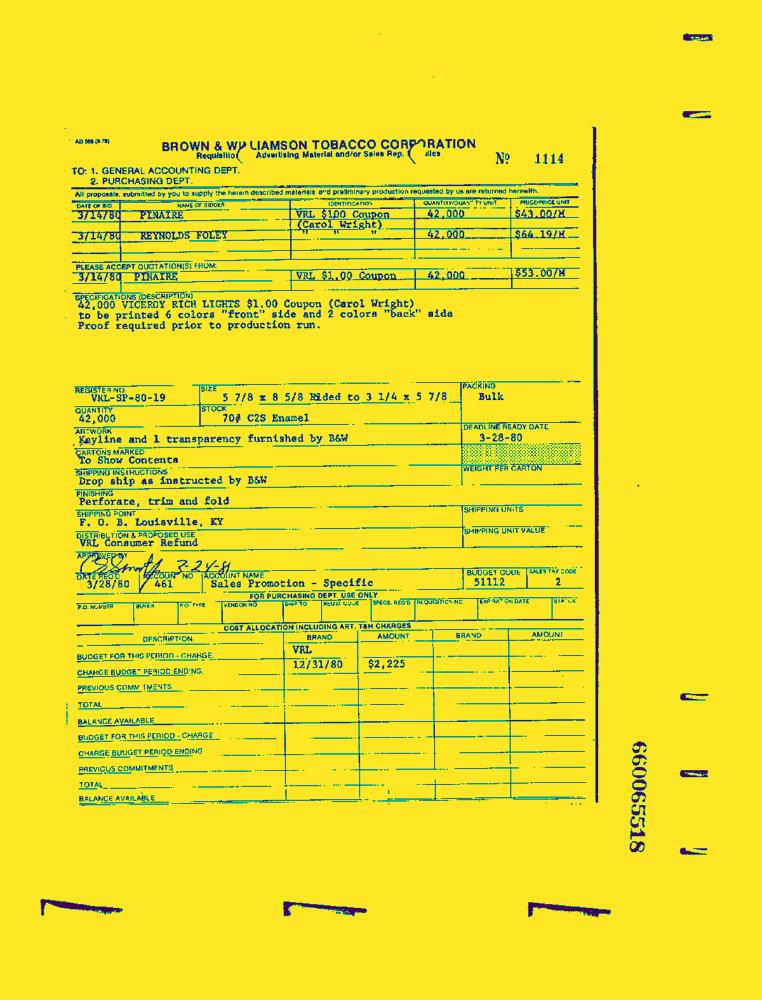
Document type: Invoice-Doc